Question: What is the estimated tax bill amount according to the document?
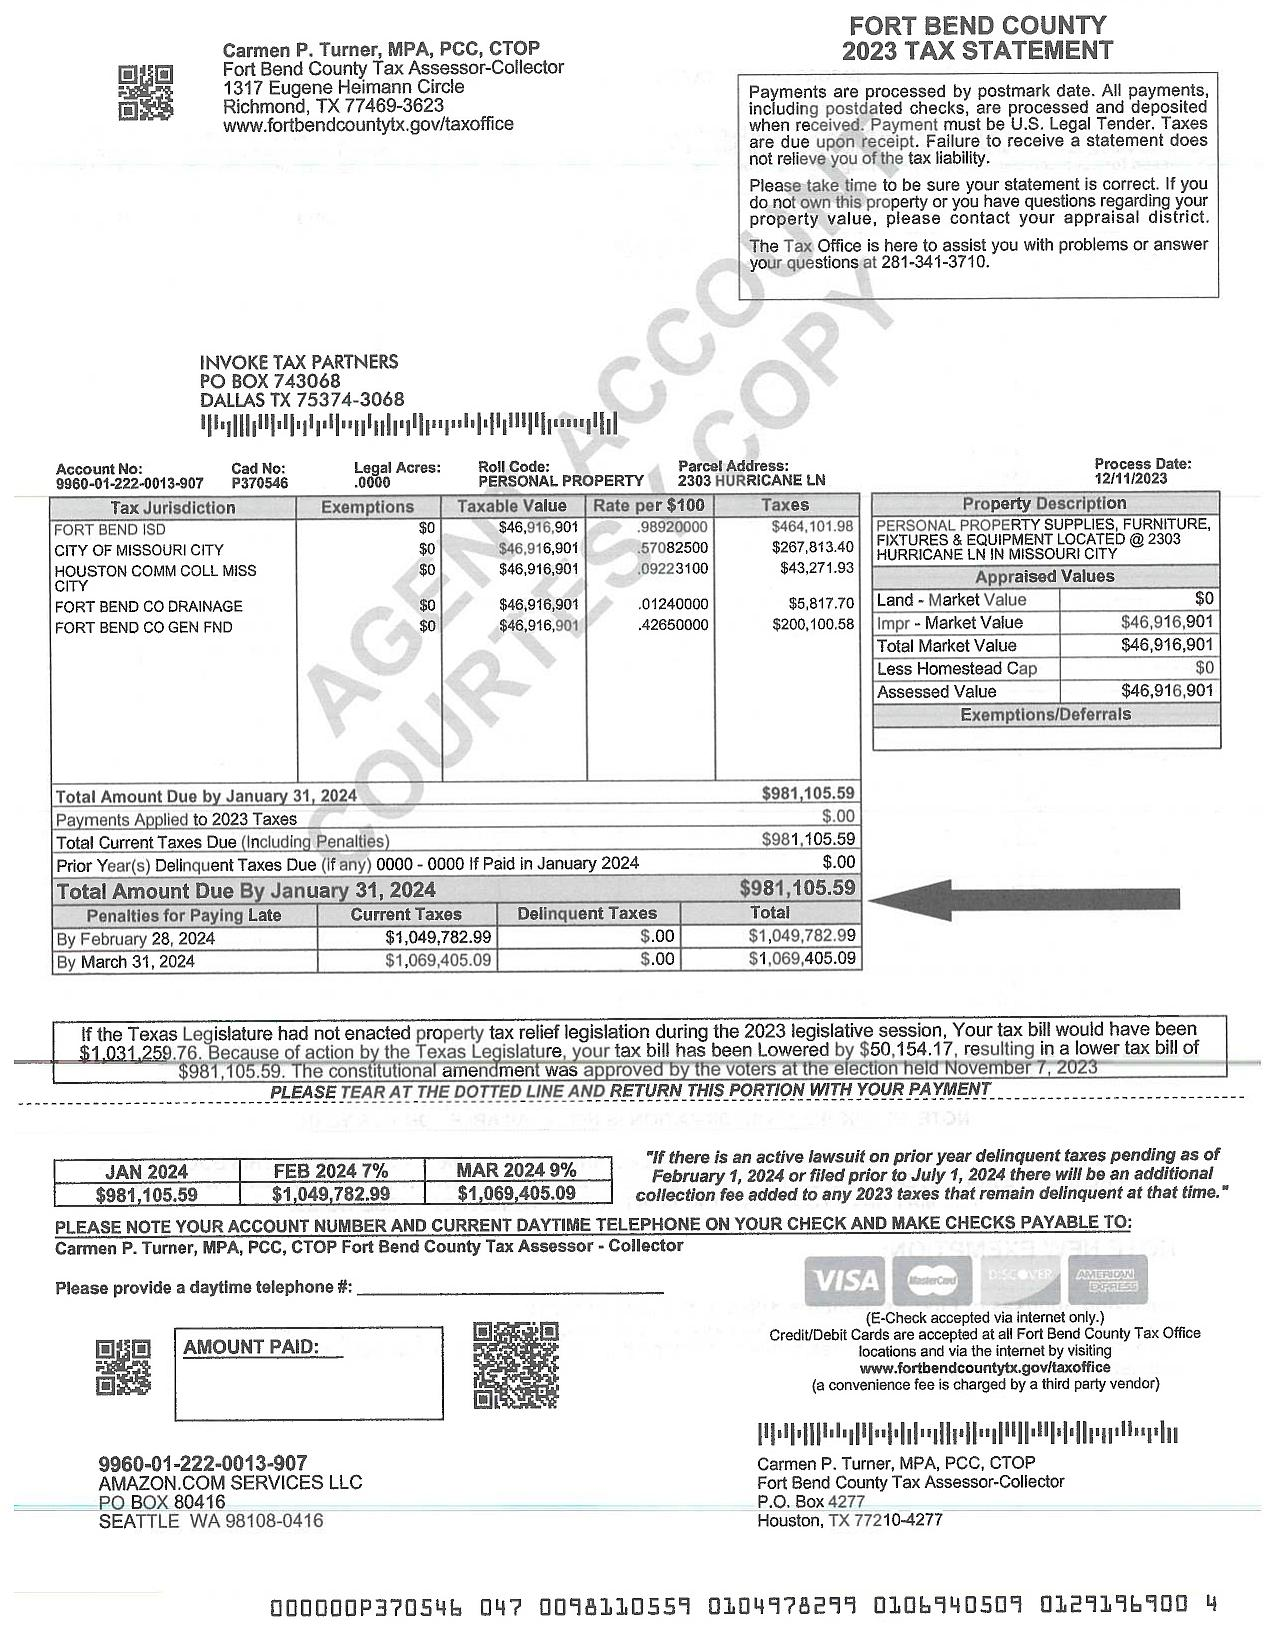
Answer: "981,105.59"